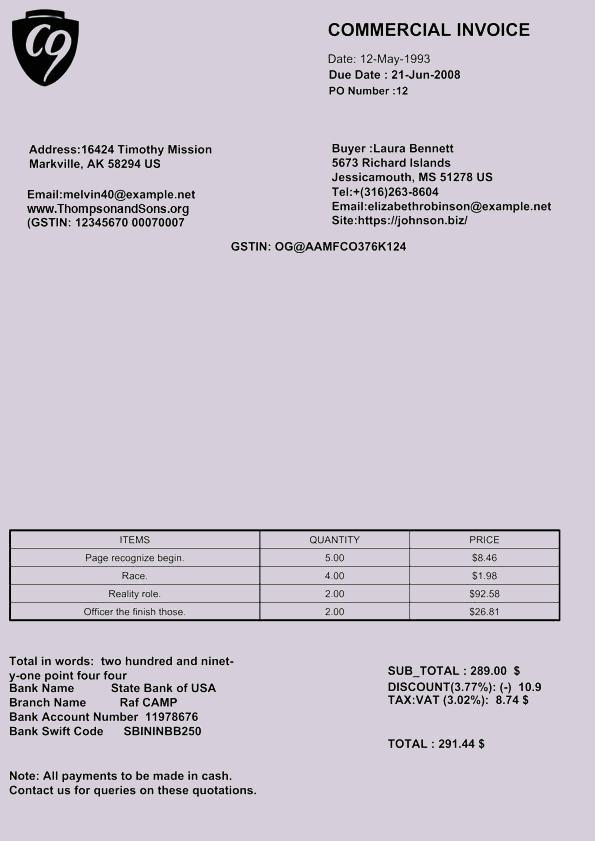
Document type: Invoice